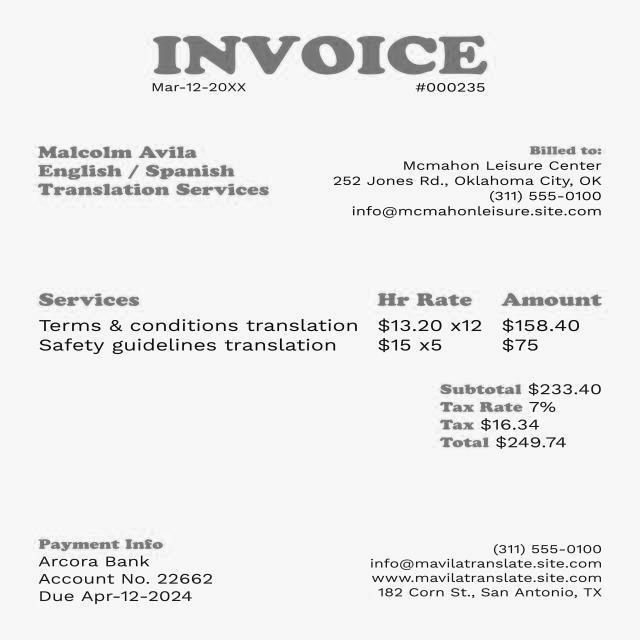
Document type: Invoice